Question: What is the property identification or parcel number listed?
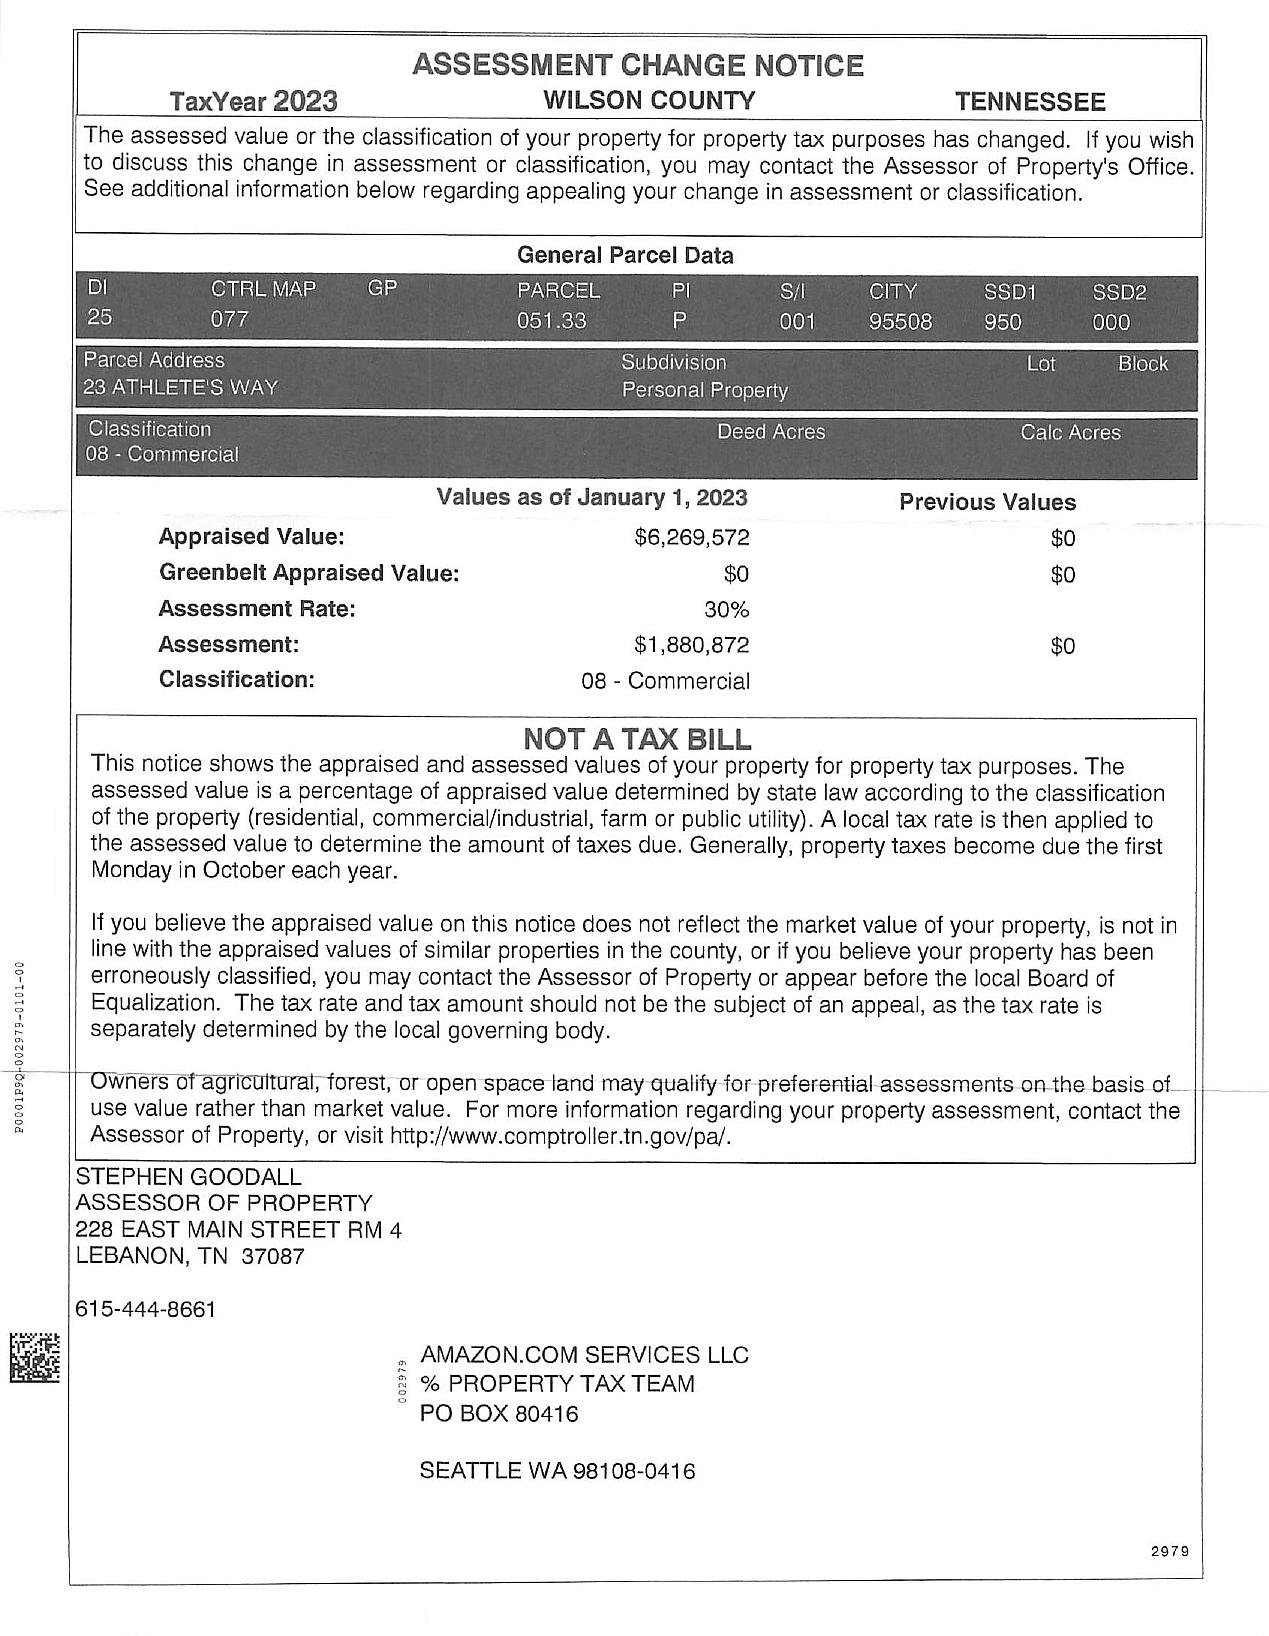
Answer: "051.33"